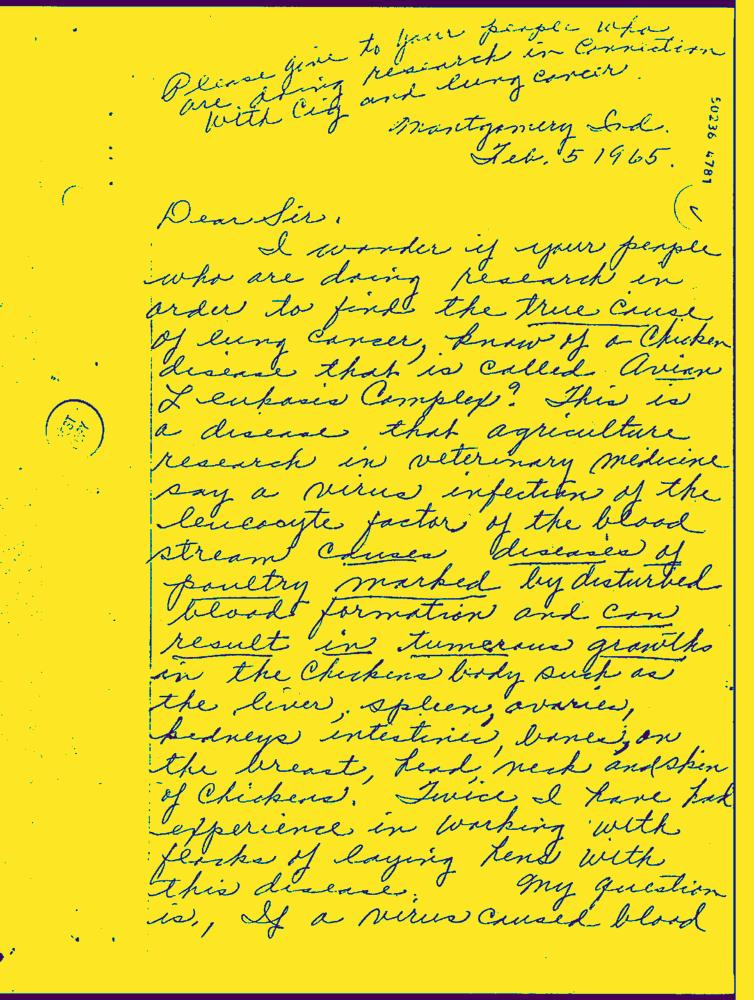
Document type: Hand-Written